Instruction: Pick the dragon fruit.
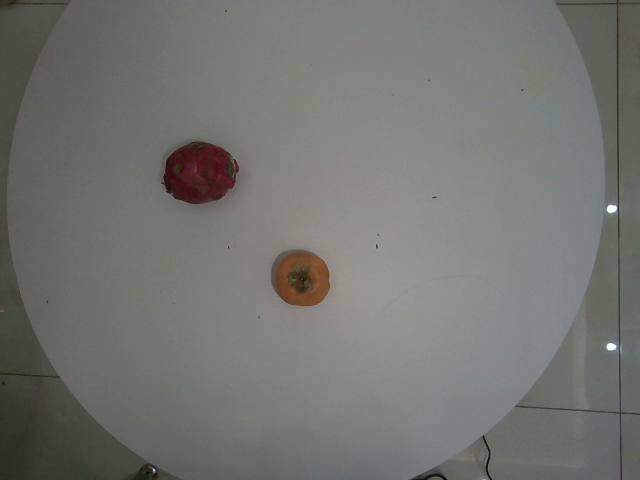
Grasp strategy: vertical